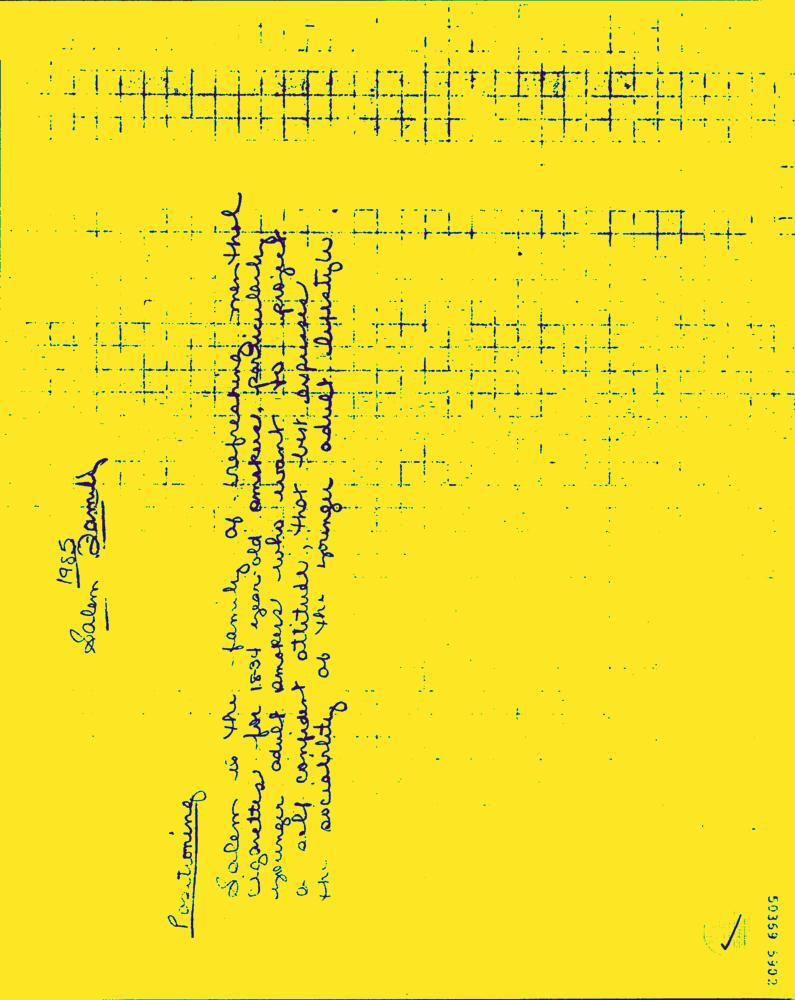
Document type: Hand-Written